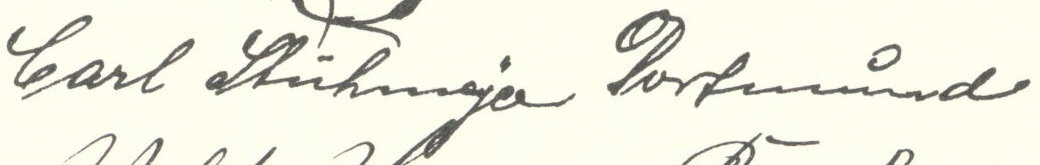
Signature of: karl stühmeyer